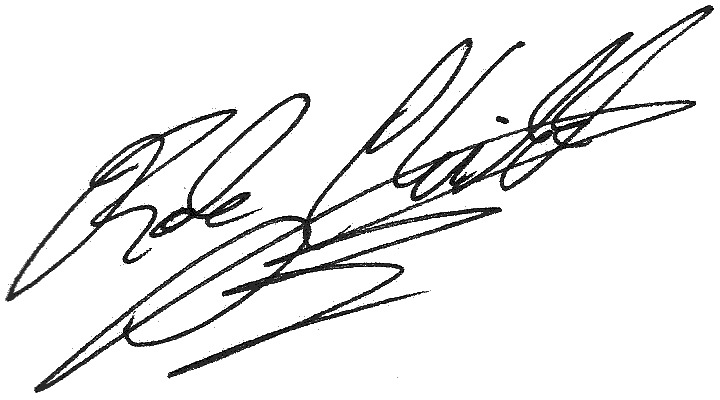
Signature of: rob childs